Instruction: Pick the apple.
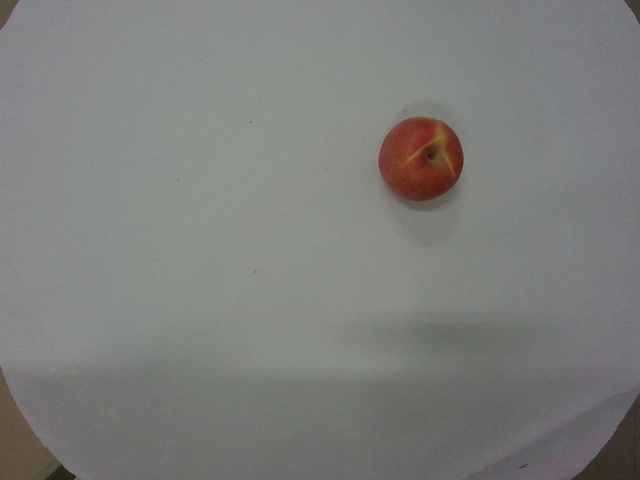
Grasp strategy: vertical